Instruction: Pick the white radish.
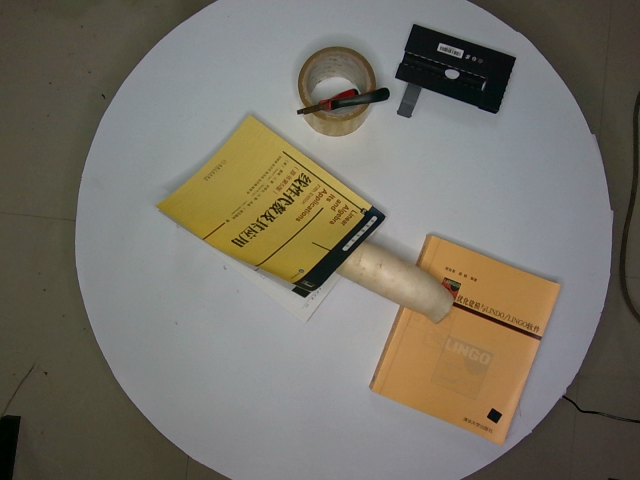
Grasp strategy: vertical